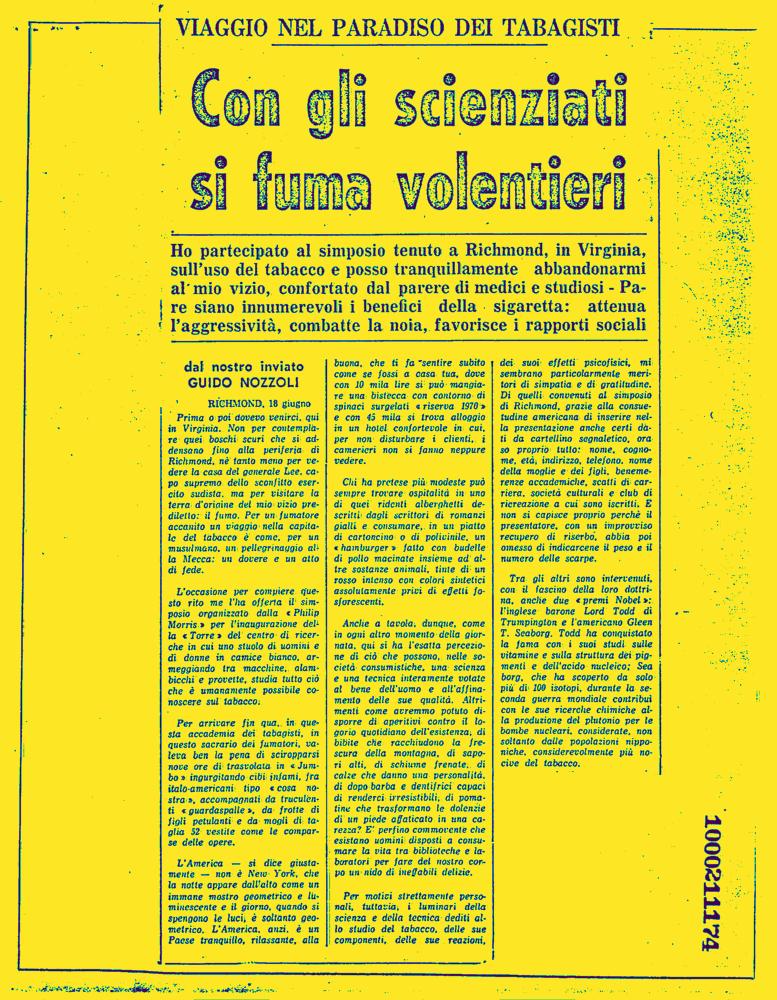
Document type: News-Article